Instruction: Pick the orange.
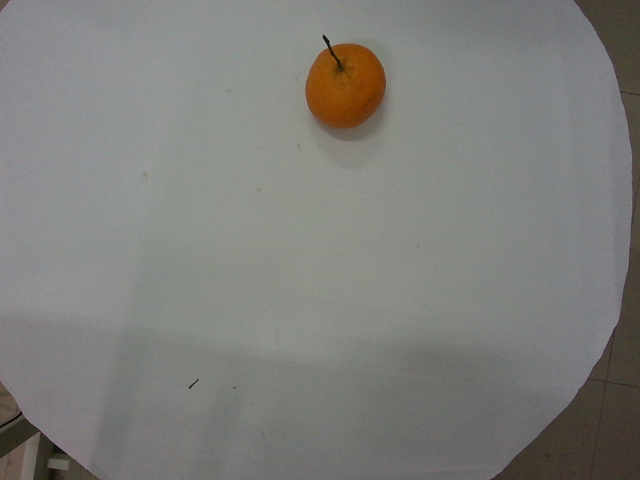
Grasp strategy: vertical